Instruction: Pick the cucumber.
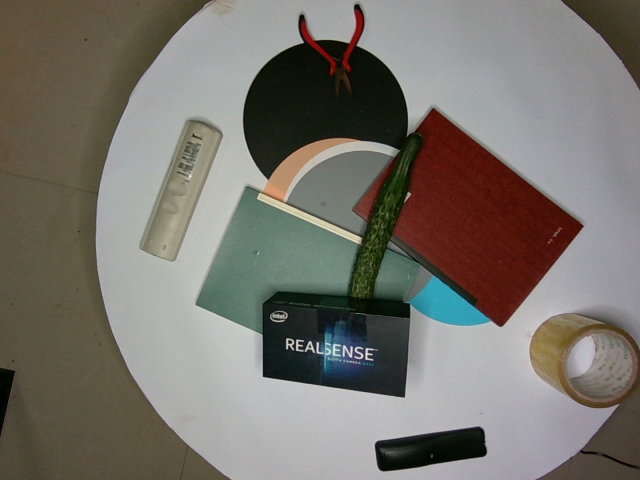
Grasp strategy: vertical